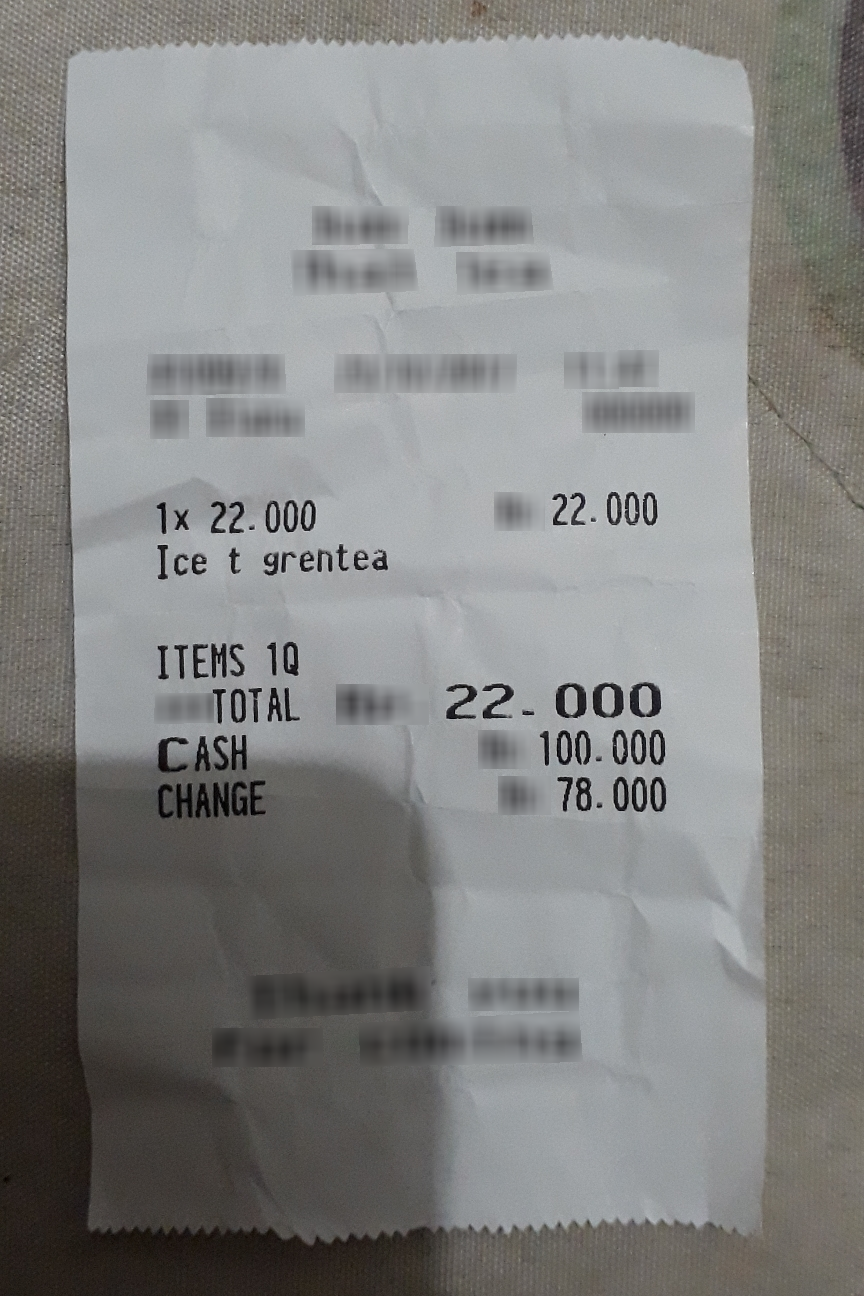
Number of items: 4
Total: 22.000
OCR text regions:
text: TOTAL
text: 22.000
text: CASH
text: 100.000
text: CHANGE
text: 78.000
text: ITEMS
text: 1Q
text: 1x
text: 22.000
text: 22.000
text: Ice
text: t
text: grentea